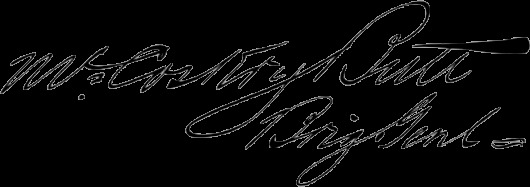
Signature of: mccoskry butt